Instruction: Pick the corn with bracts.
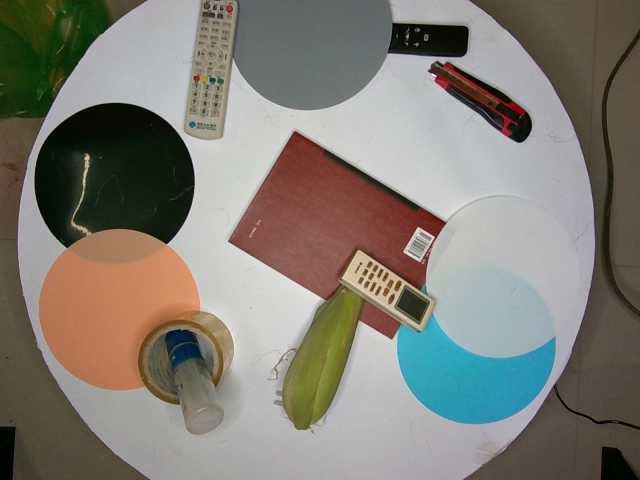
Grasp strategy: vertical